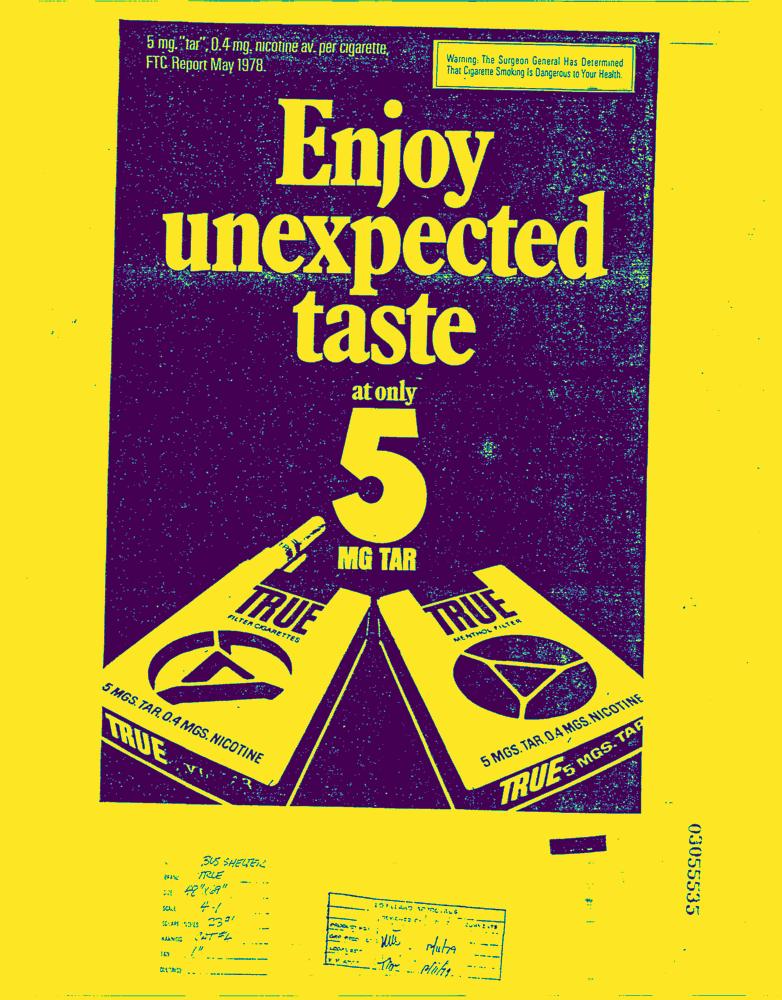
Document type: AD